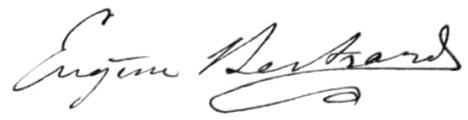
Signature of: eugène bertrand